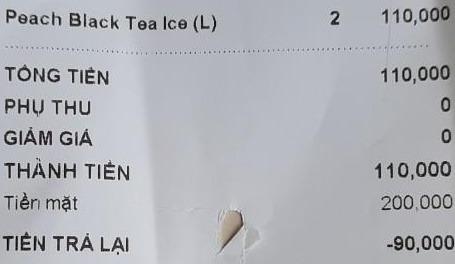
<table>
<tr>
<td>Peach Black Tea Ice (L)</td>
<td>2</td>
<td>110,000</td>
</tr>
</table>

TỔNG TIỀN 110,000
PHỤ THU 0
GIẢM GIÁ 0
THÀNH TIỀN 110,000
Tiền mặt 200,000
TIỀN TRẢ LẠI -90,000